Question: What is the total amount of taxes owed as per the document?
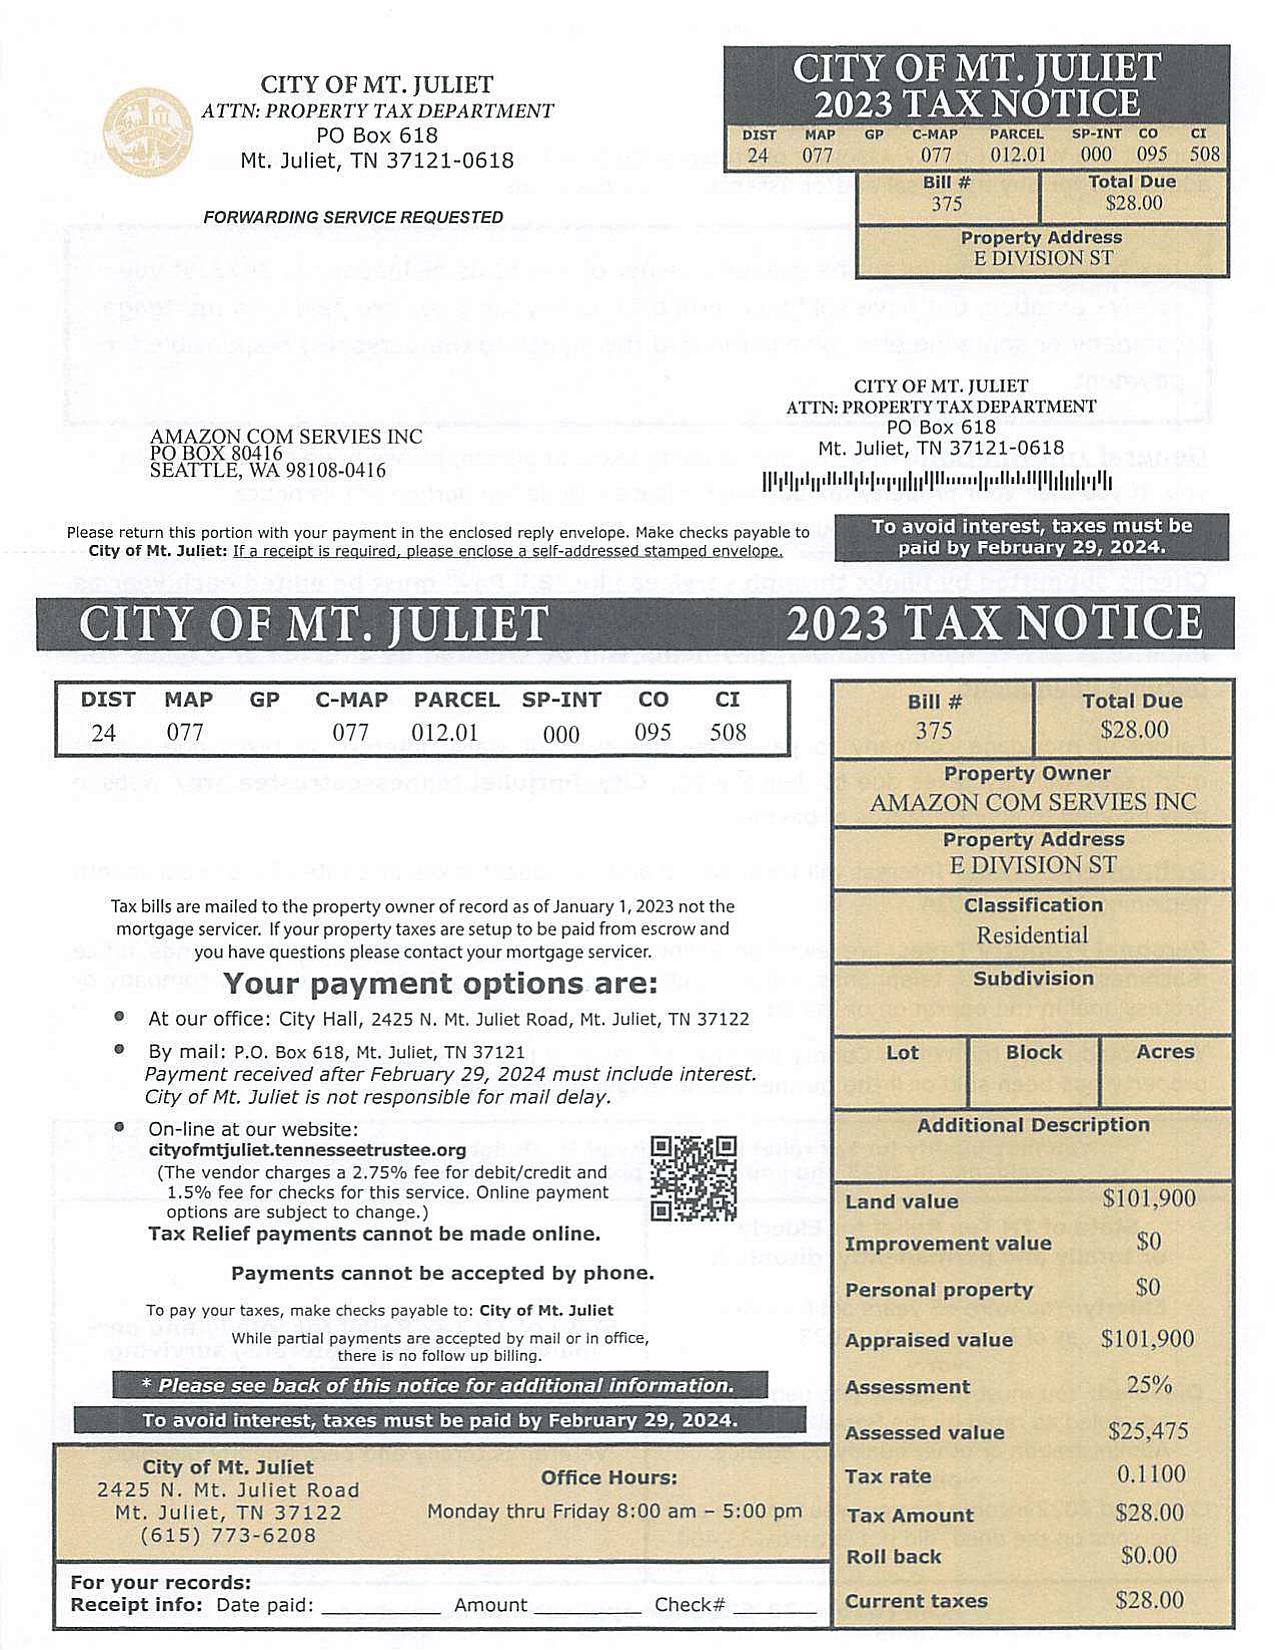
Answer: "$28.00 "